Question: What is the potential diagnosis?
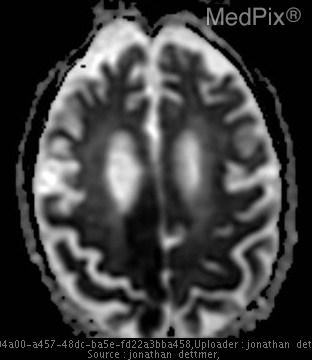
Answer: The possible diagnosis includes •  Ischemia (with or without infarction in the PCA distribution)
•  Hyperemia with Migraine
•  Hyperemia after seizure
•  Encephalitis (HSV or other)
•  Meningitis
•  Hypertensive Encephalopathy.